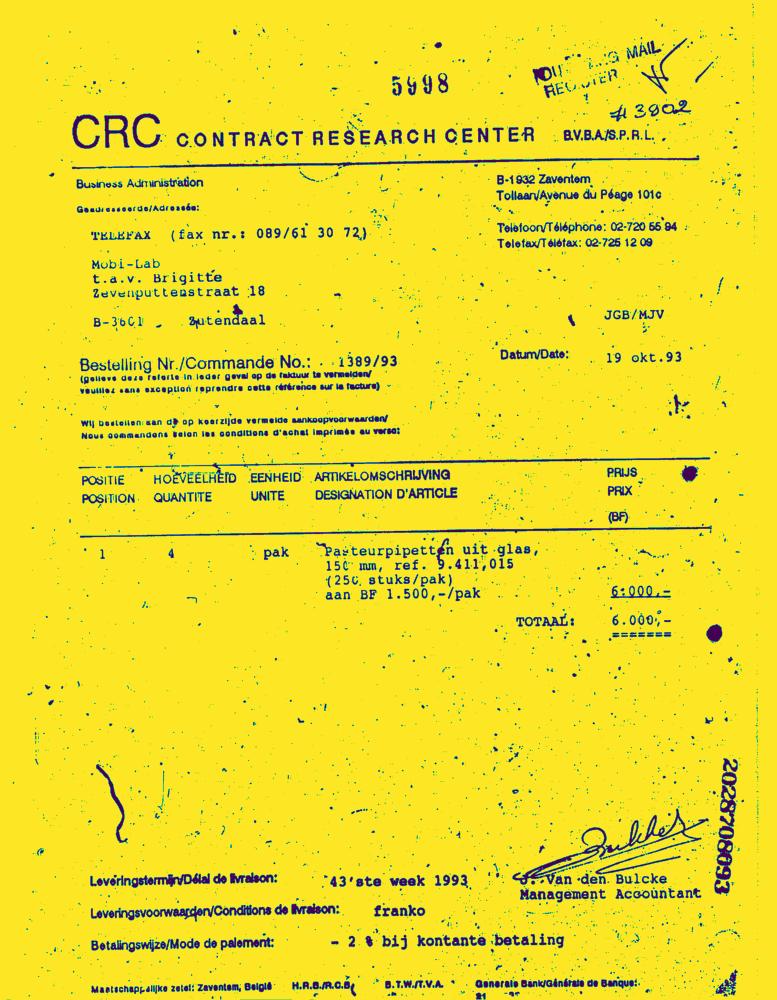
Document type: Invoice-Doc